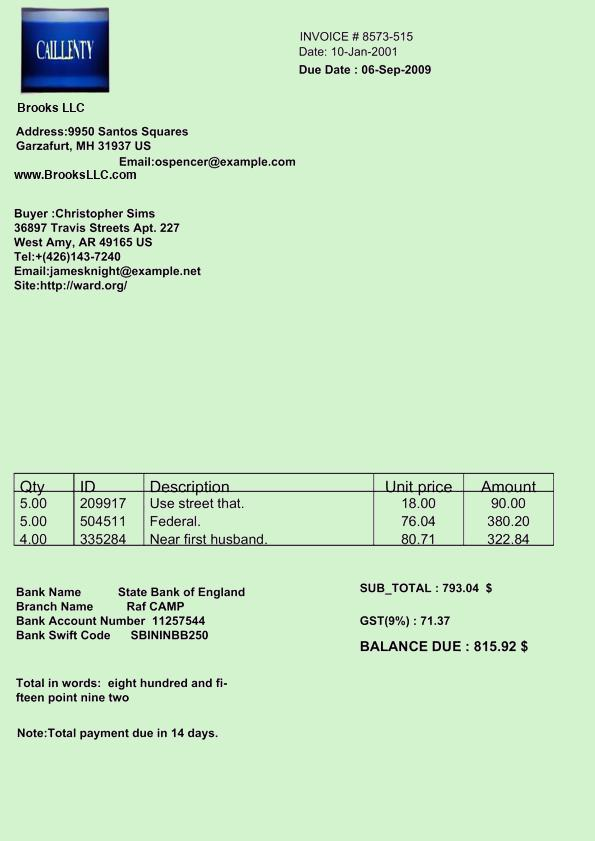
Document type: Invoice